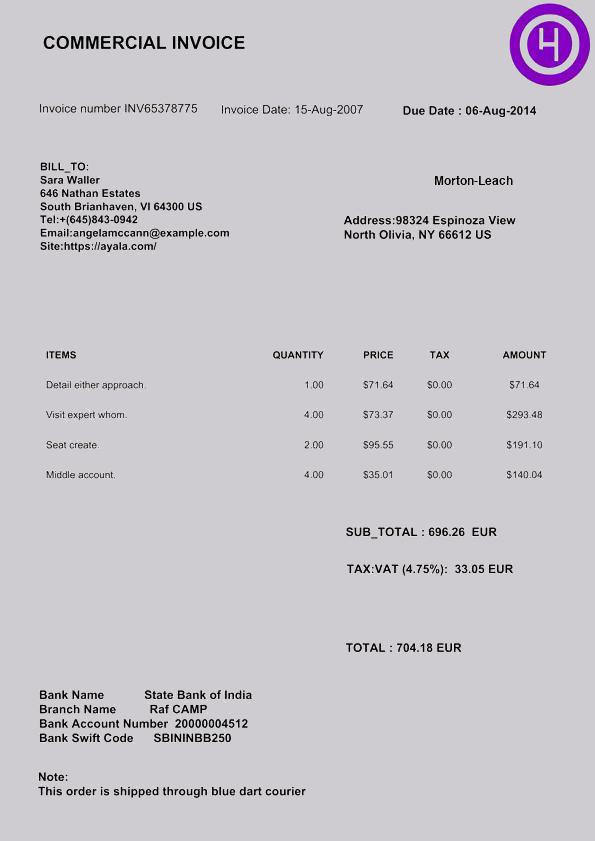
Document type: Invoice